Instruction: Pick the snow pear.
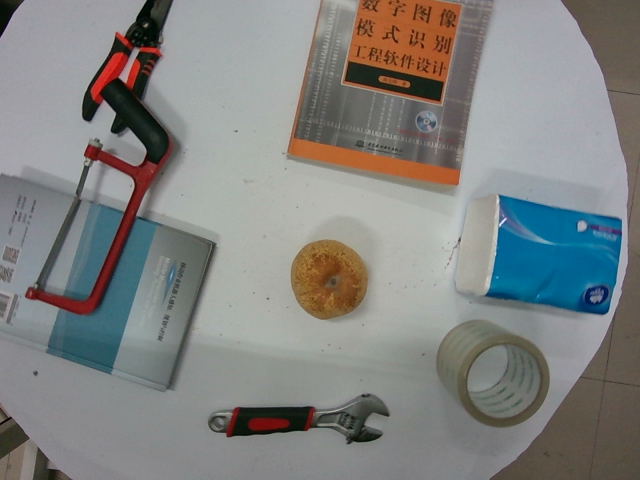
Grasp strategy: vertical